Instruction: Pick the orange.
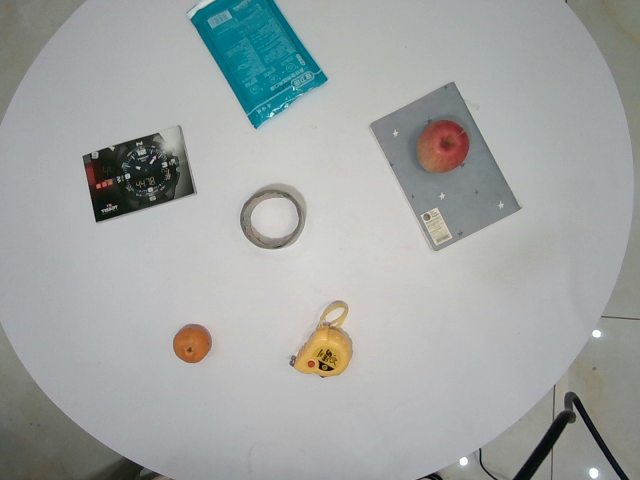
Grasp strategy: vertical